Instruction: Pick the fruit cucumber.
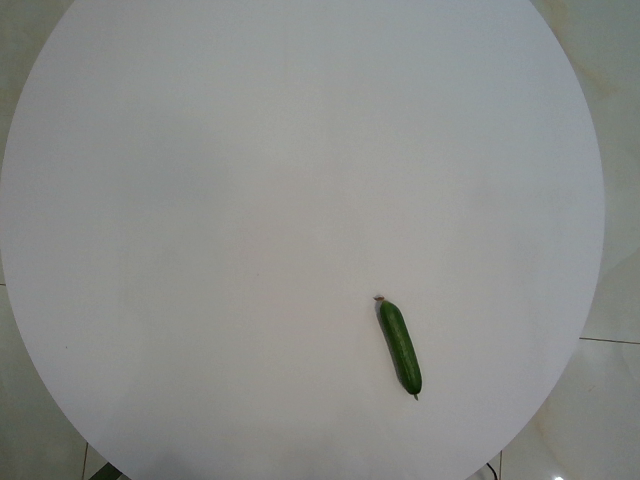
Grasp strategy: vertical